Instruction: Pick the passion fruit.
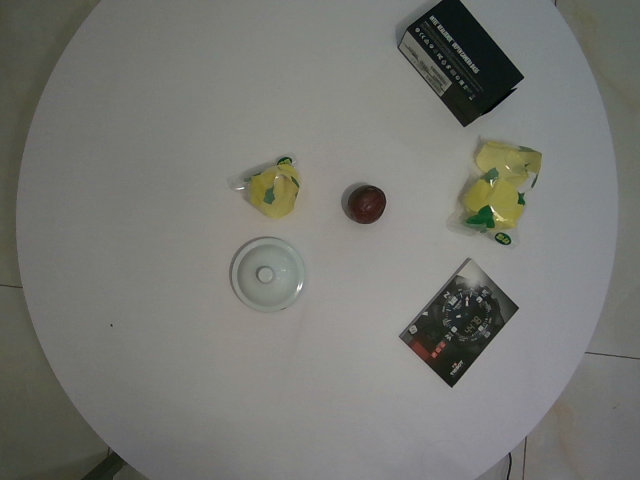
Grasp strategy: vertical